Question: What type of tax is indicated in the document, personal property or real estate?
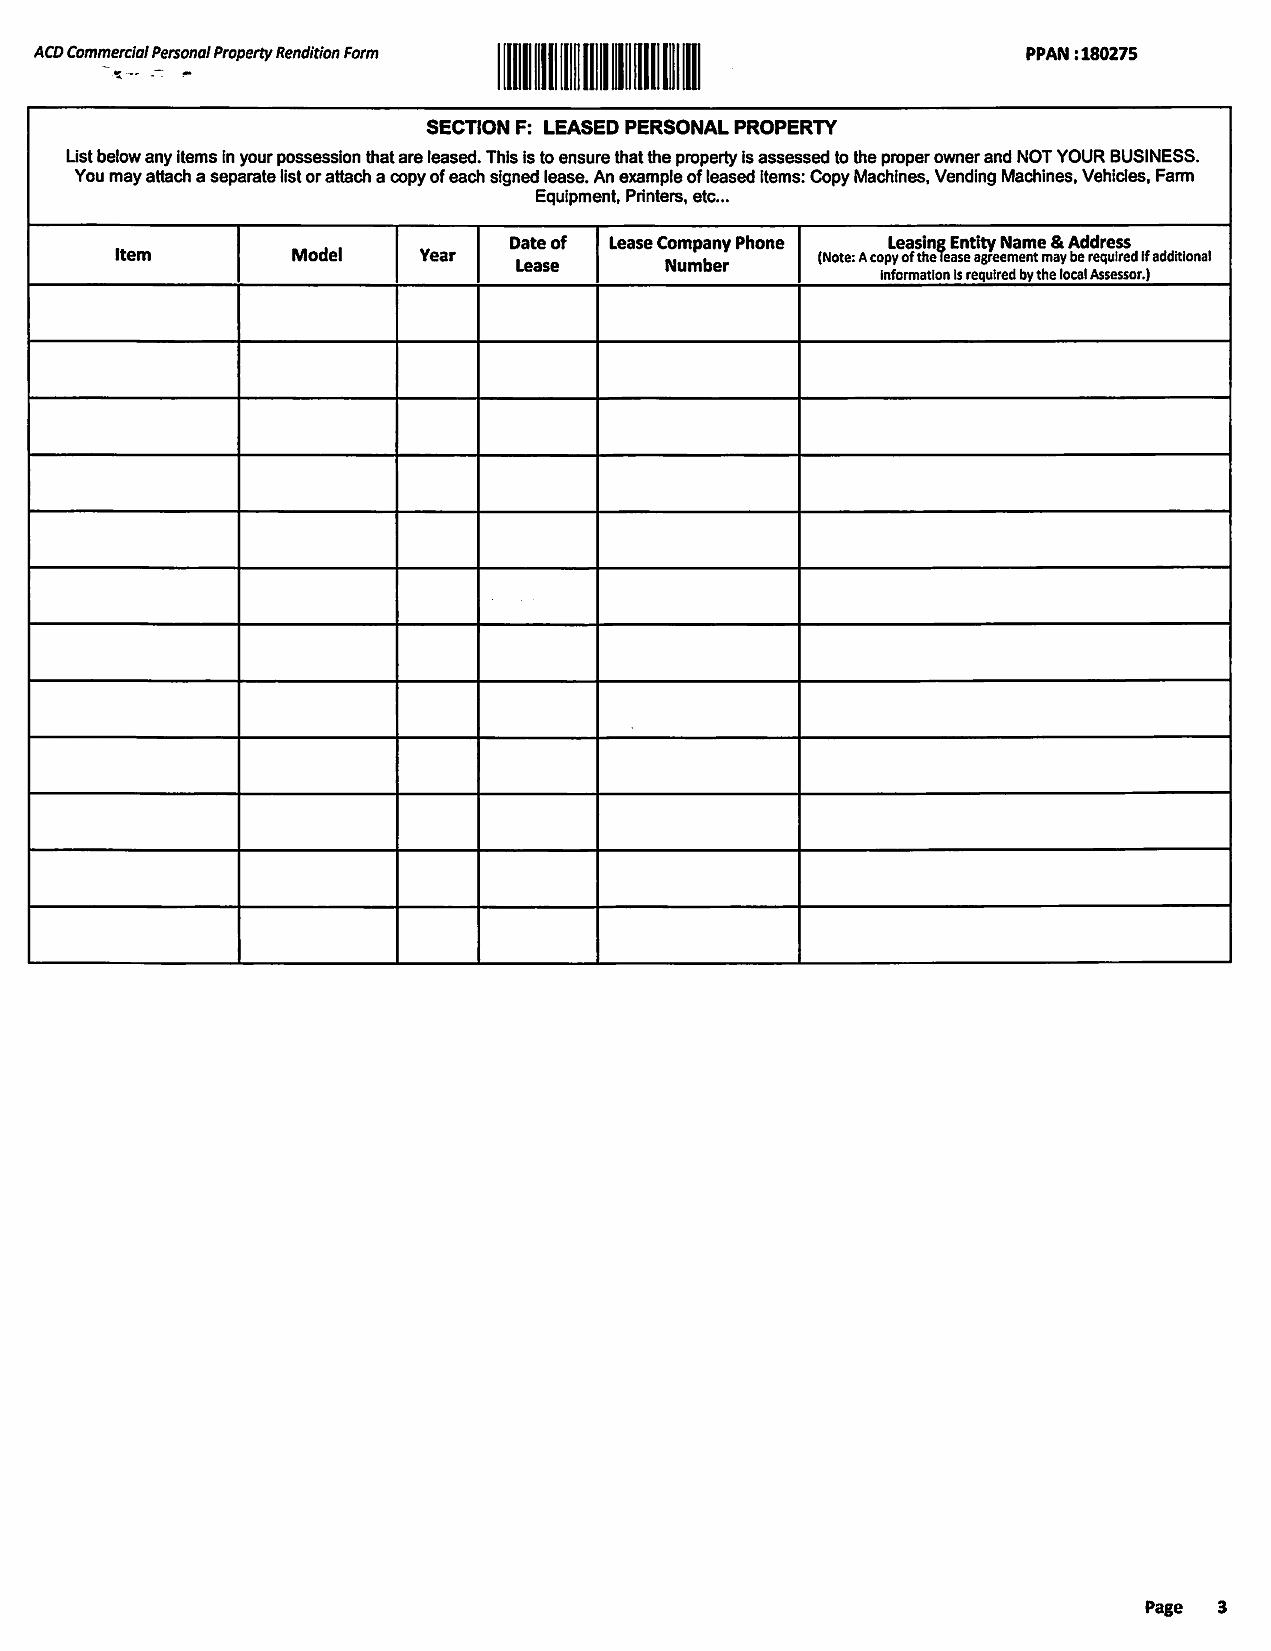
Answer: "PERSONAL PROPERTY"